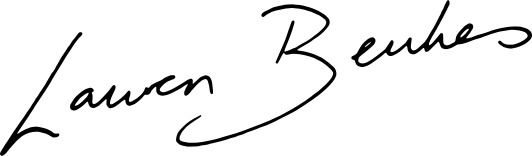
Signature of: lauren beukes